Identify and extract the amount in words, amount in numbers, payee name, cheque date, and bank name from the image.
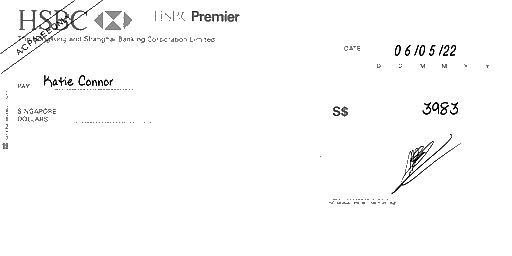
amt_in_words:
amt_in_figures: 3983
payee_name: Katie Connor
bank_name: HSBC
cheque_date: 06/05/22